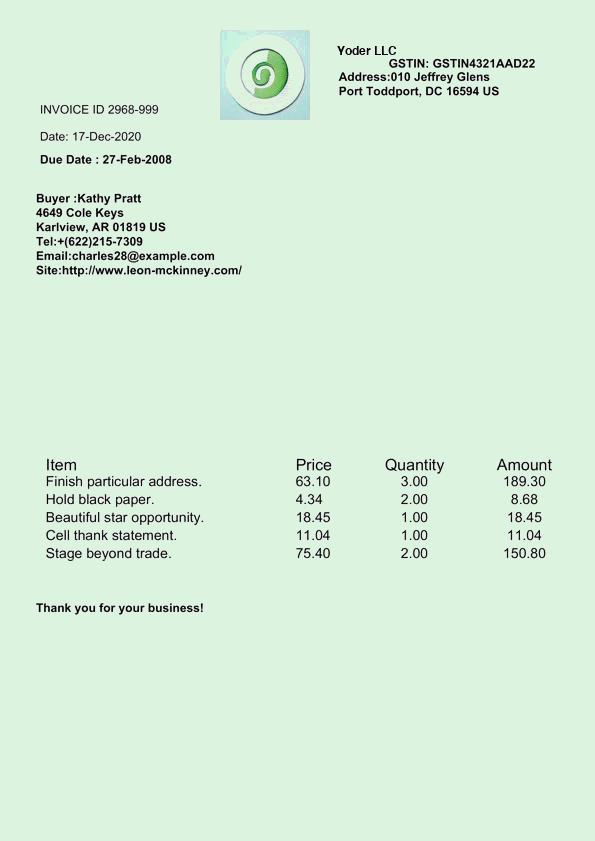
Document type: Invoice